Question: What is the filing due date as per the document?
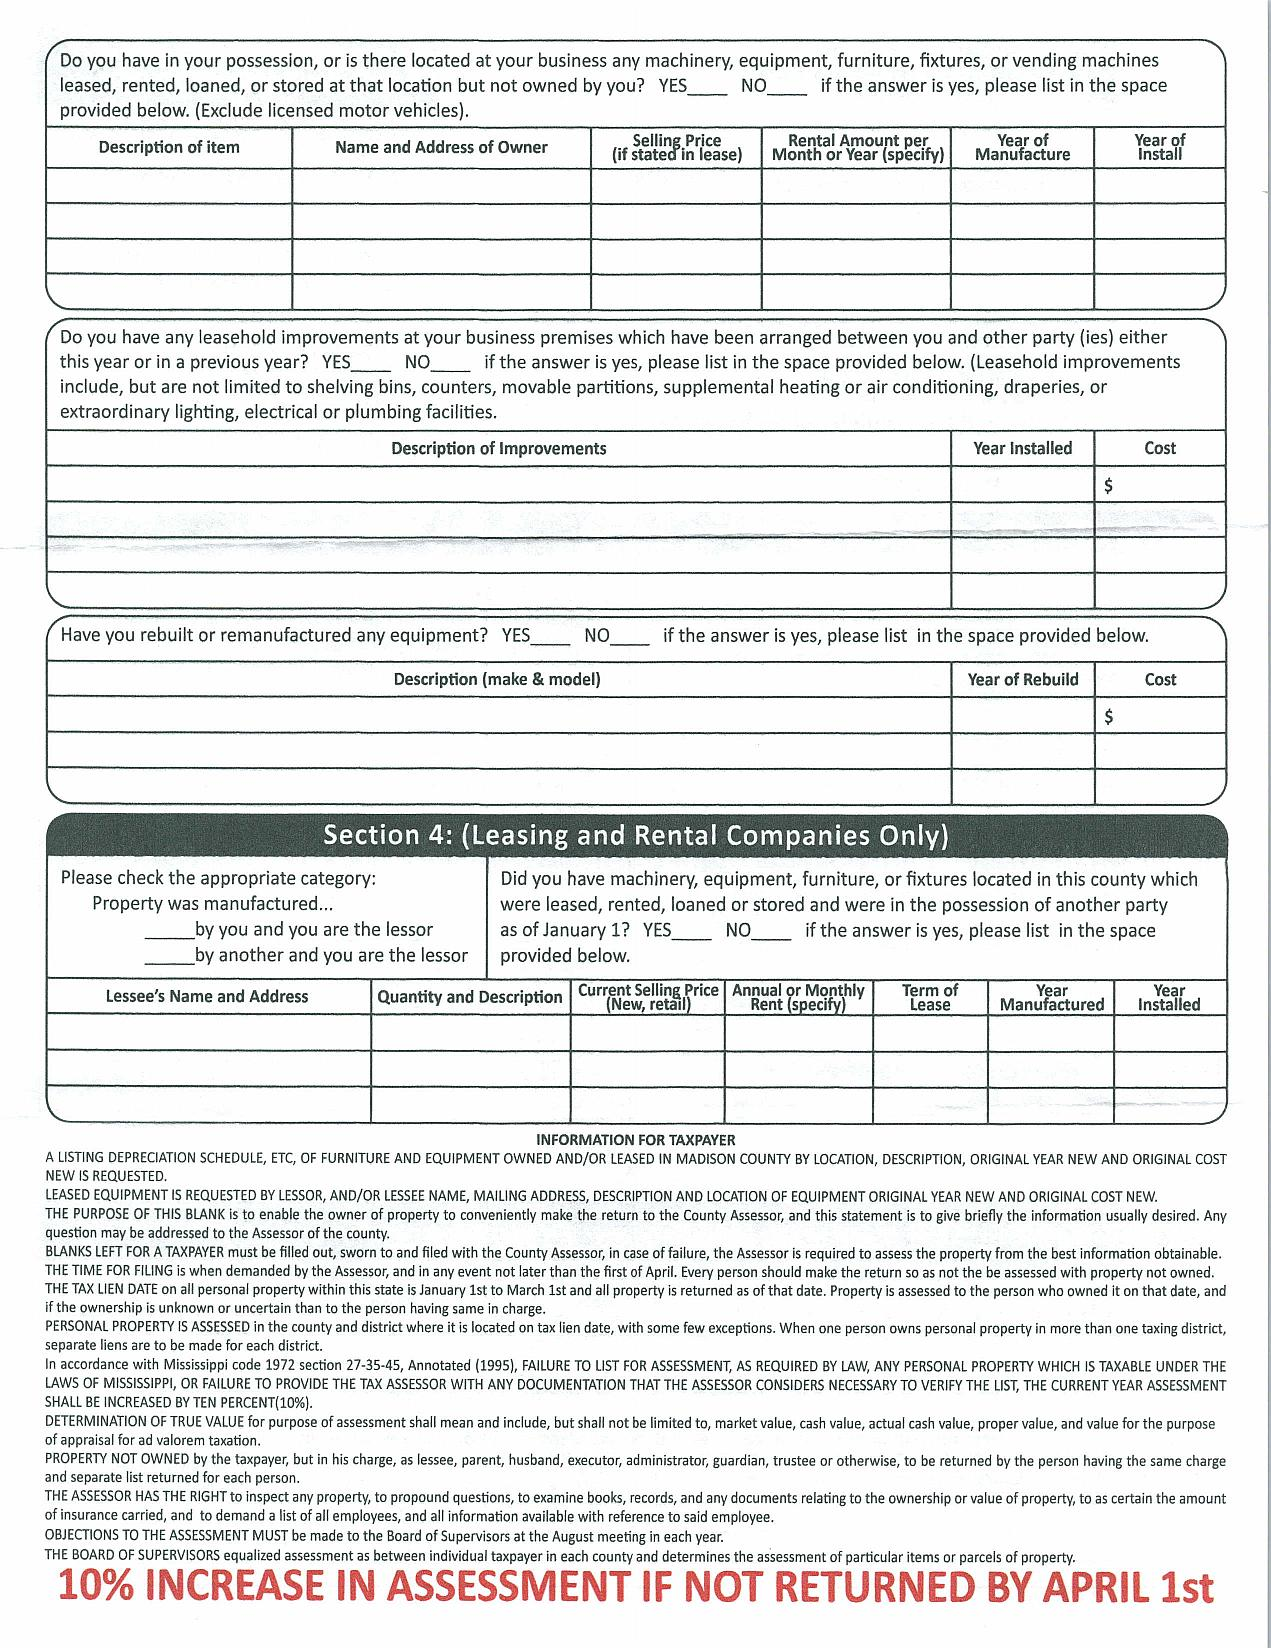
Answer: "April 1st"